Question: In what way does the history help explain the case?
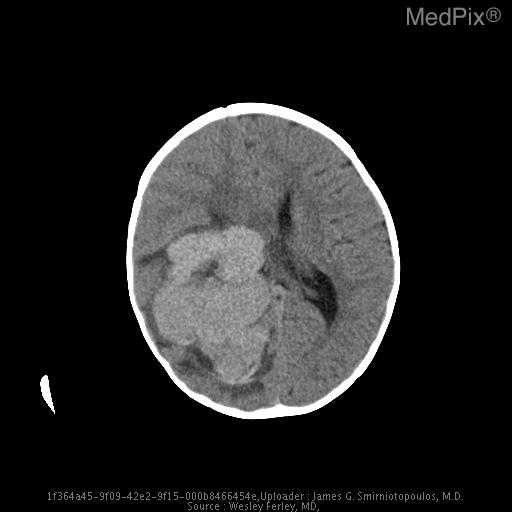
Answer: The patient's history of 15 month old girl fell off a chair.  The following day, she was acting more somnolent.  Head CT was abnormal. is key in understanding the case.